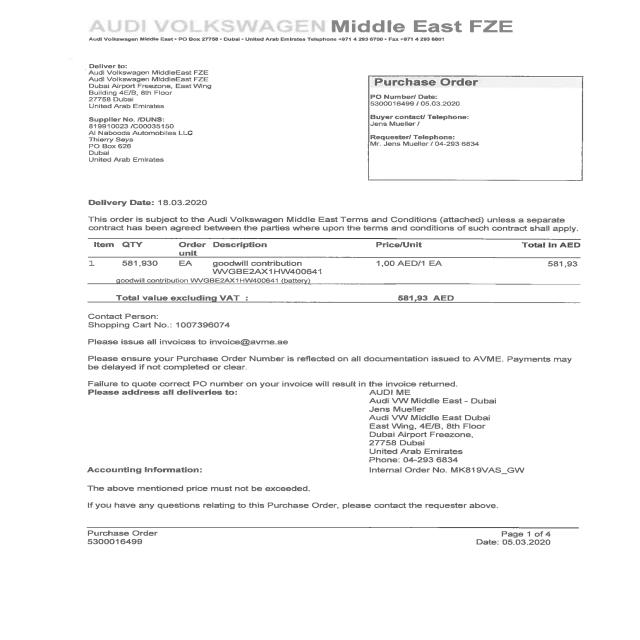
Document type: Invoice